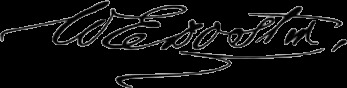
Signature of: william emile doster